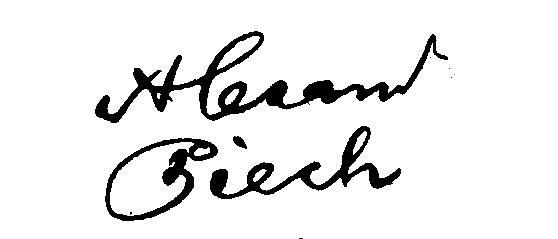
Signature of: aleksander piech